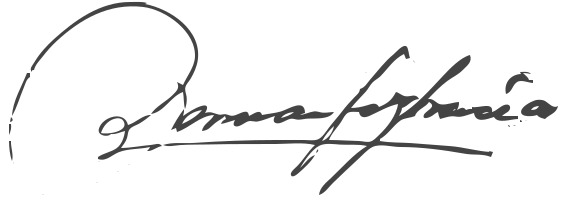
Signature of: germán fernández gracia